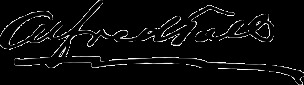
Signature of: alfred toll